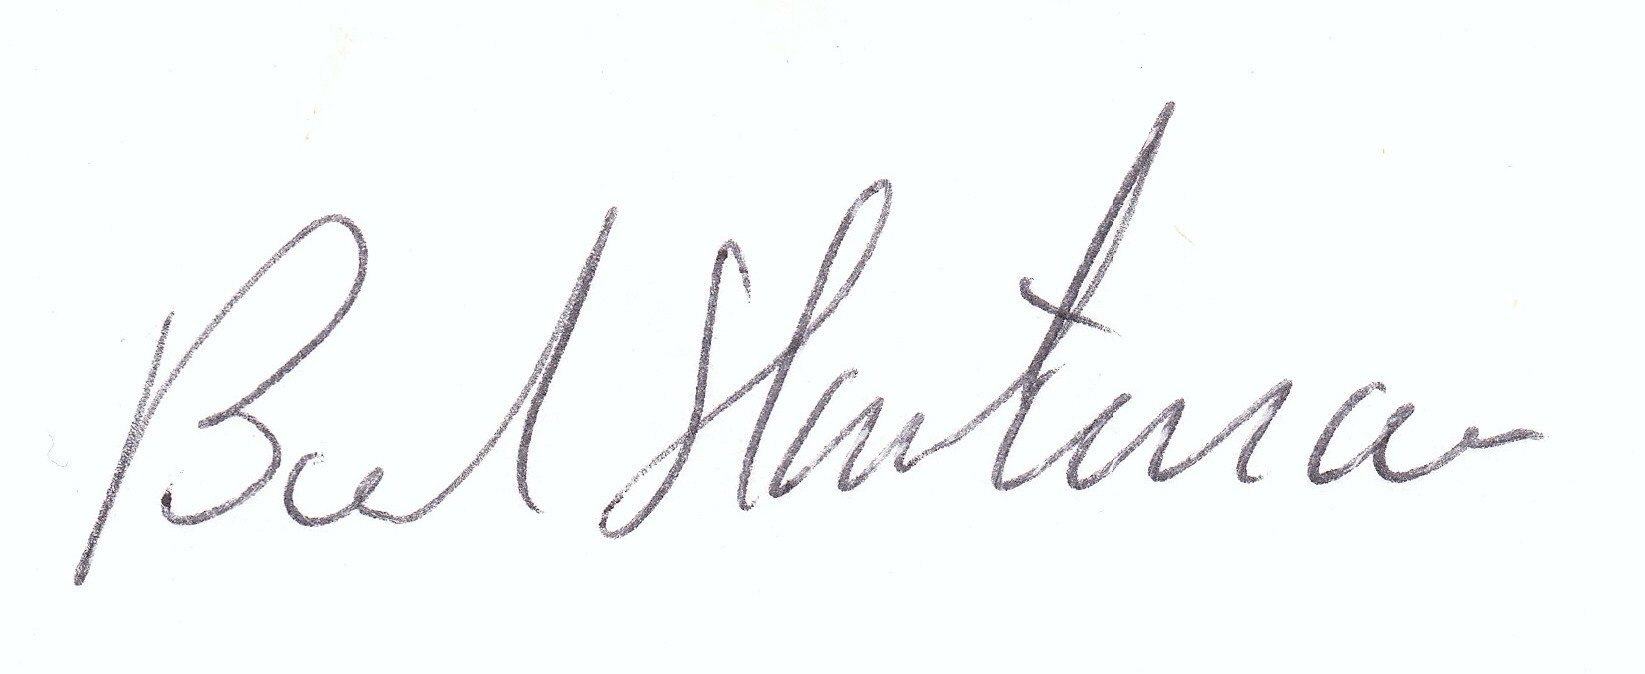
Signature of: bernhard hartmann